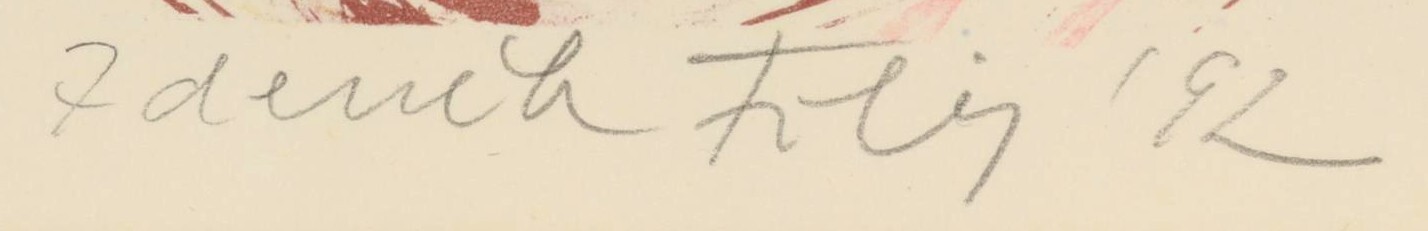
Signature of: zdeněk filip